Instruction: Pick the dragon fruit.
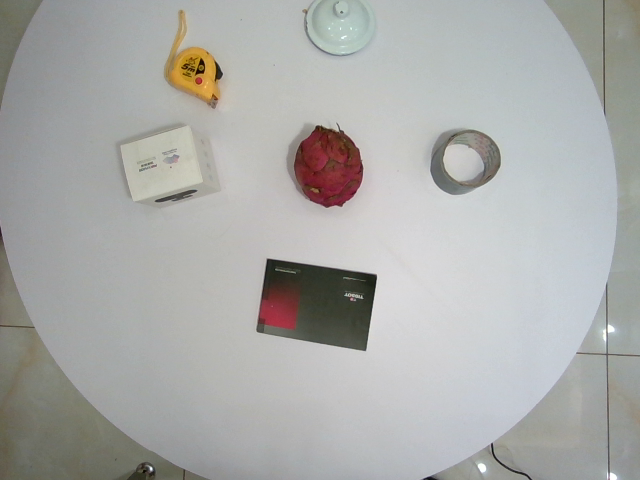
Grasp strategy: vertical